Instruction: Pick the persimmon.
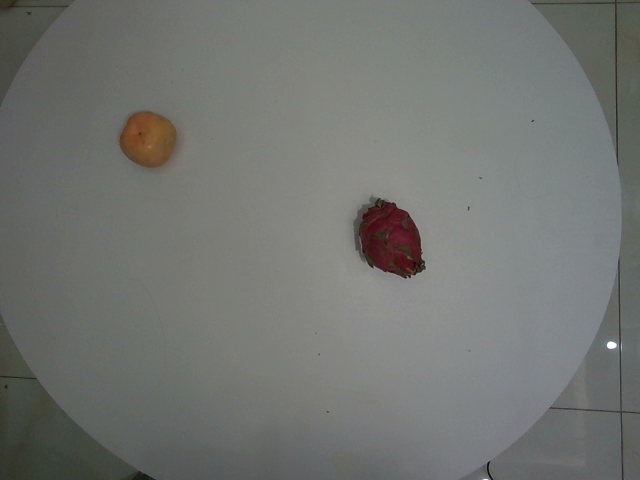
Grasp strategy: vertical